Question: How does the patient history play a role?
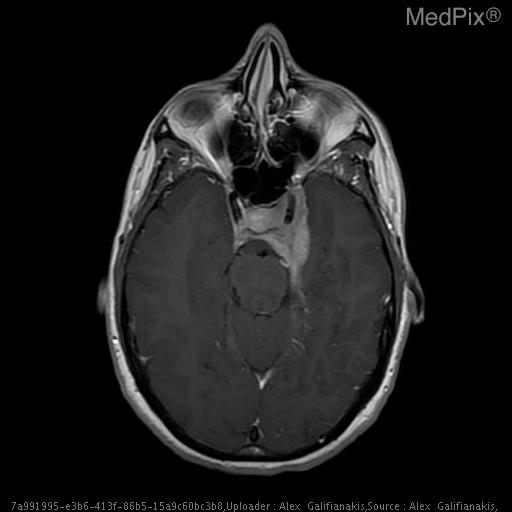
Answer: The patient's history of 42 y.o. woman with elevated prolactin. Please evaluate for evidence of pituitary adenoma is key in understanding the case.